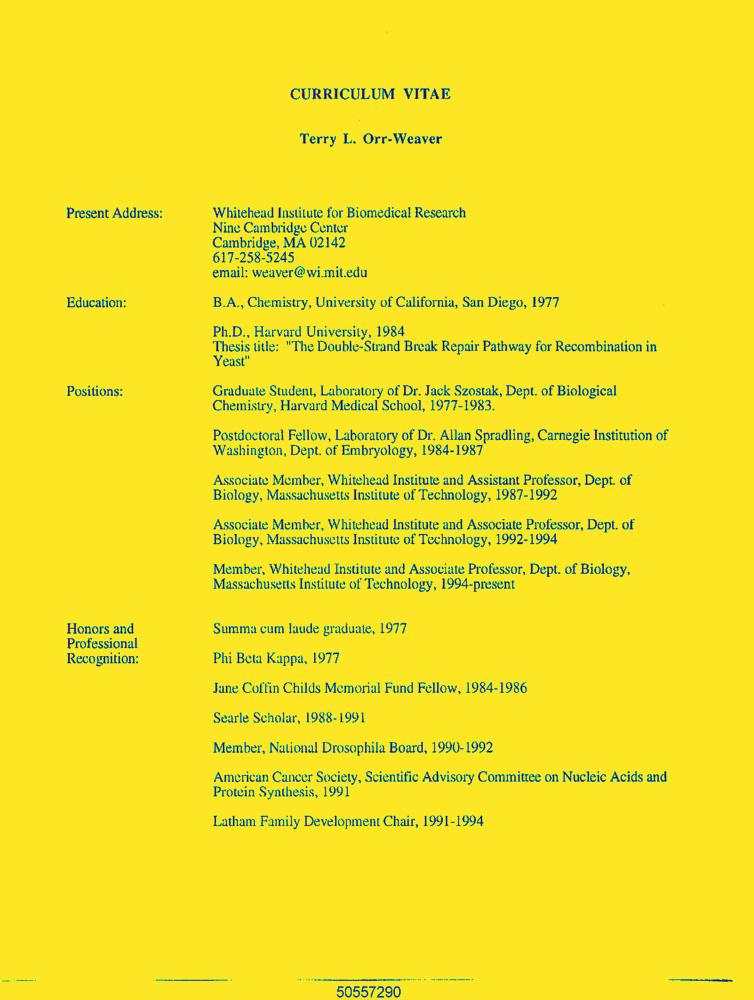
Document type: Resume-Doc